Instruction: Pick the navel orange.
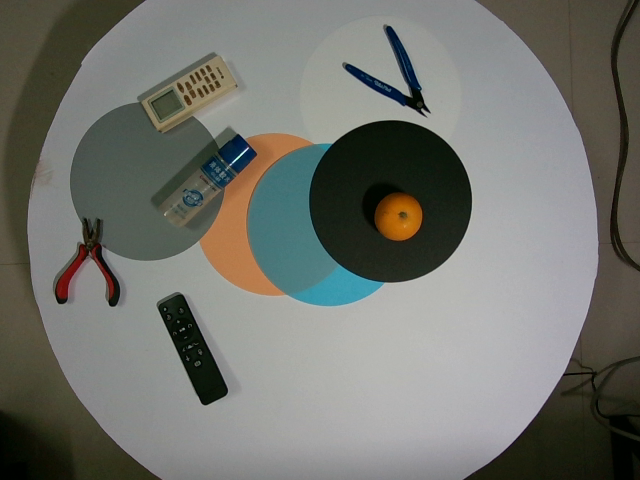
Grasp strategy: vertical